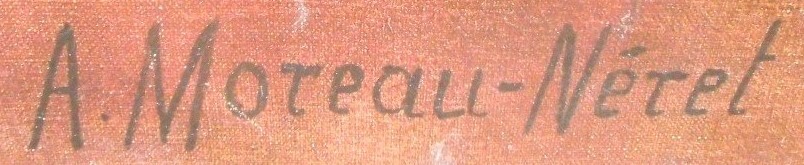
Signature of: adrien moreau néret